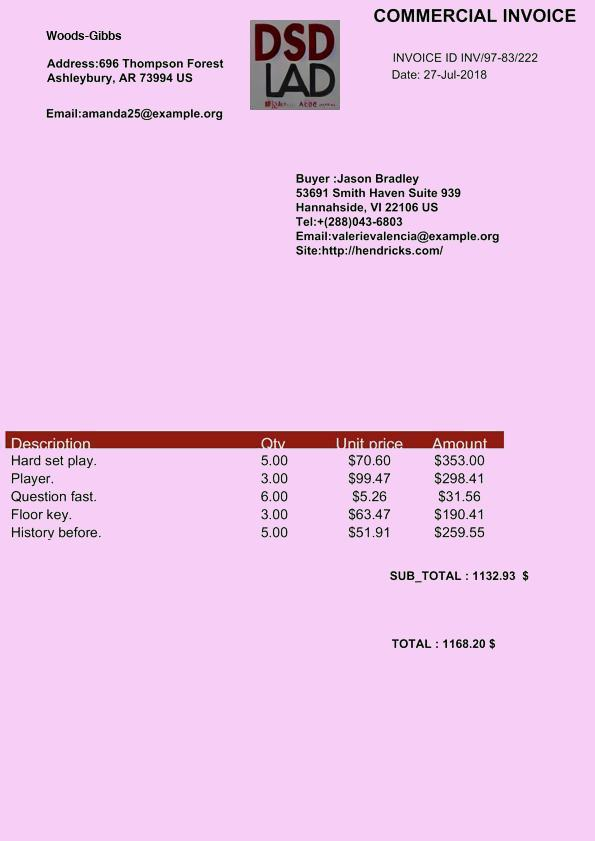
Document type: Invoice